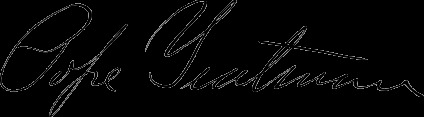
Signature of: pope yeatman